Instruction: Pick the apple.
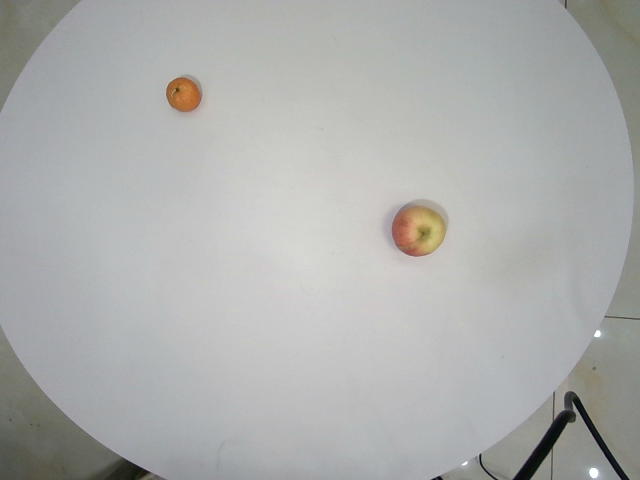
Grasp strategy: vertical